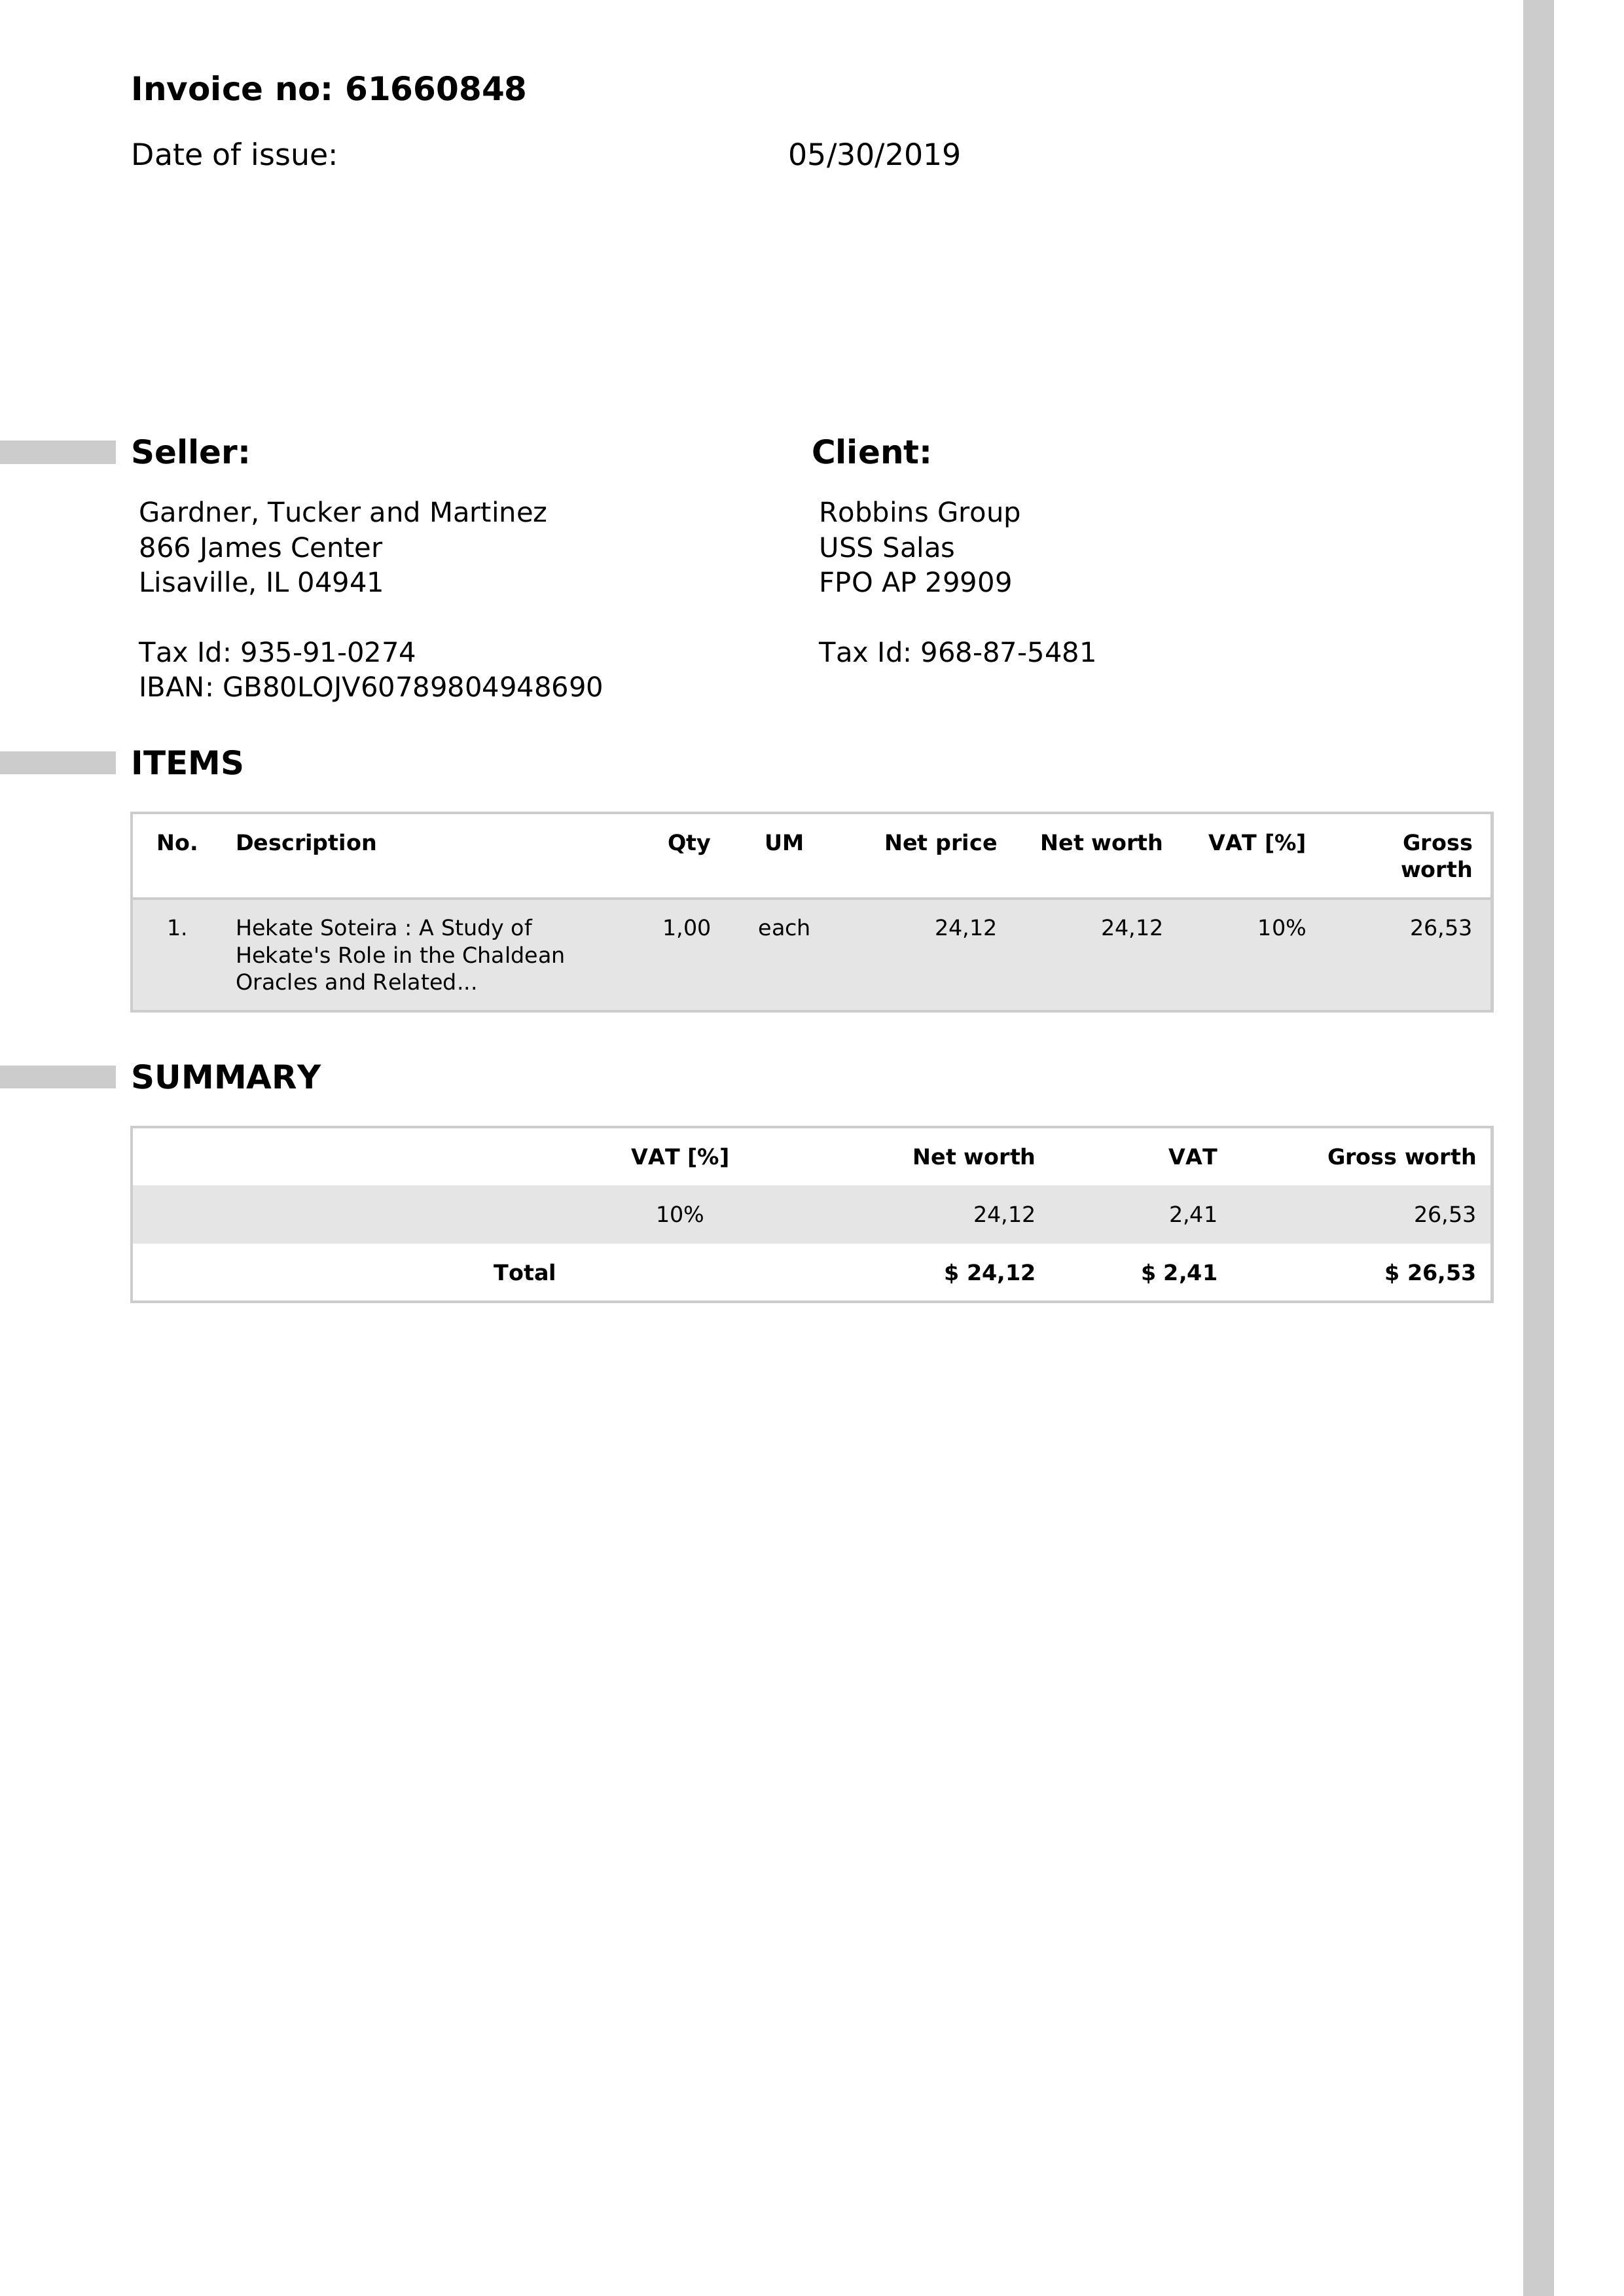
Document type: Invoice